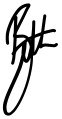
Signature of: beth sherburn